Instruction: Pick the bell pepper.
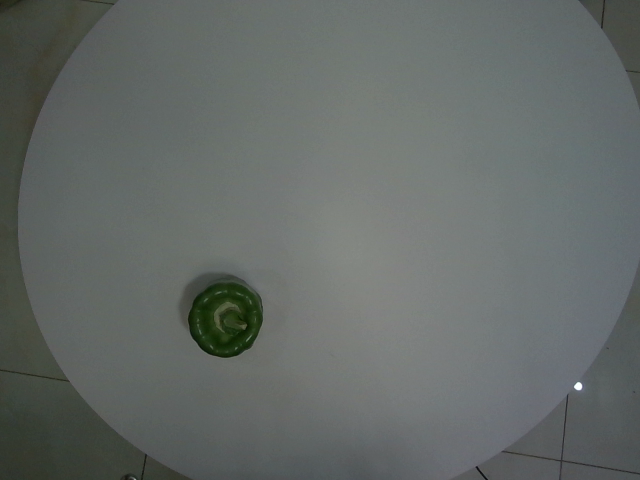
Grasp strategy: vertical